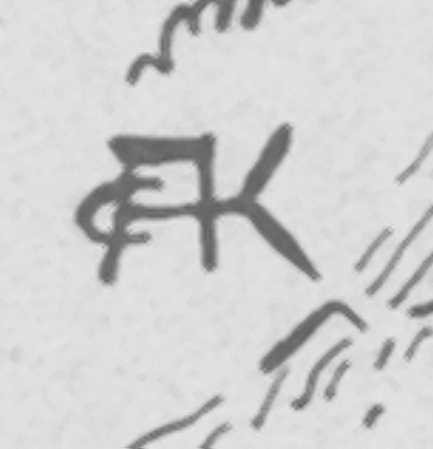
Signature of: konrad albert koch